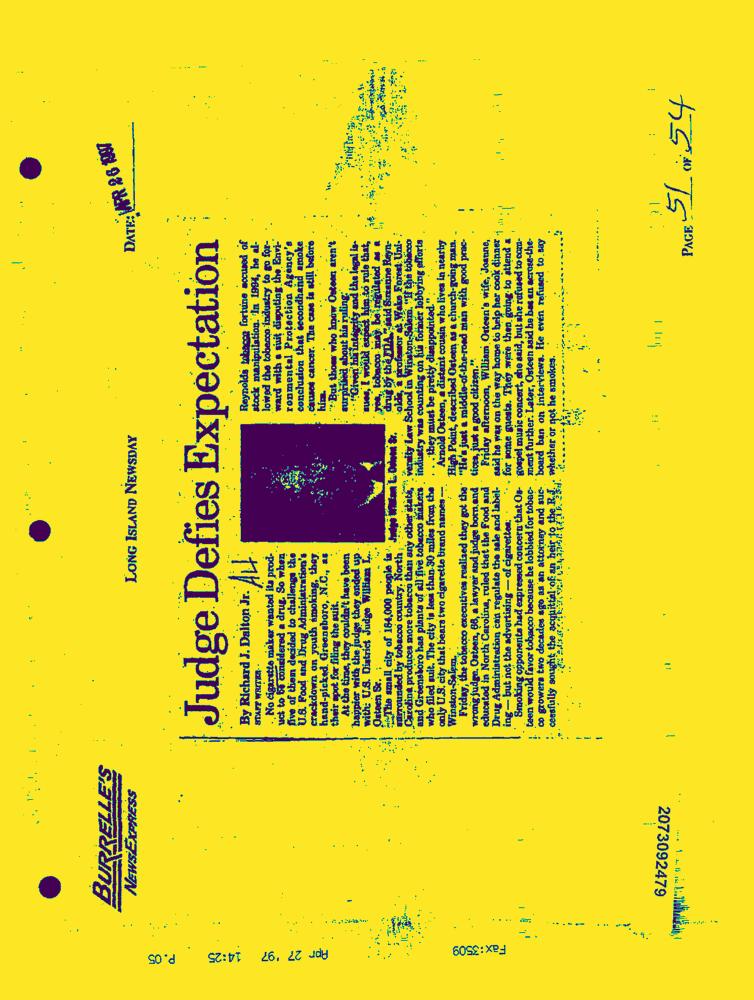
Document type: News-Article